Question: How does the patient history play a role?
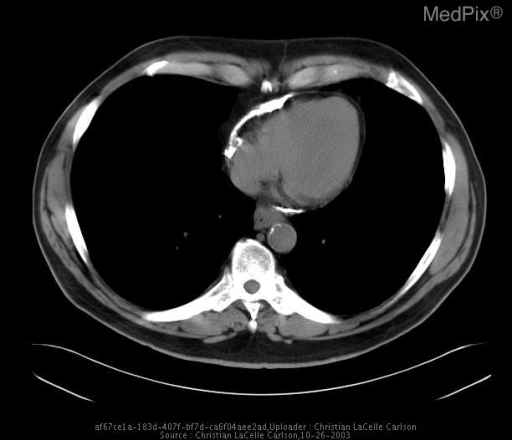
Answer: The patient's history of 68 year-old man with increased dyspnea on exertion and orthopnea. is key in understanding the case.